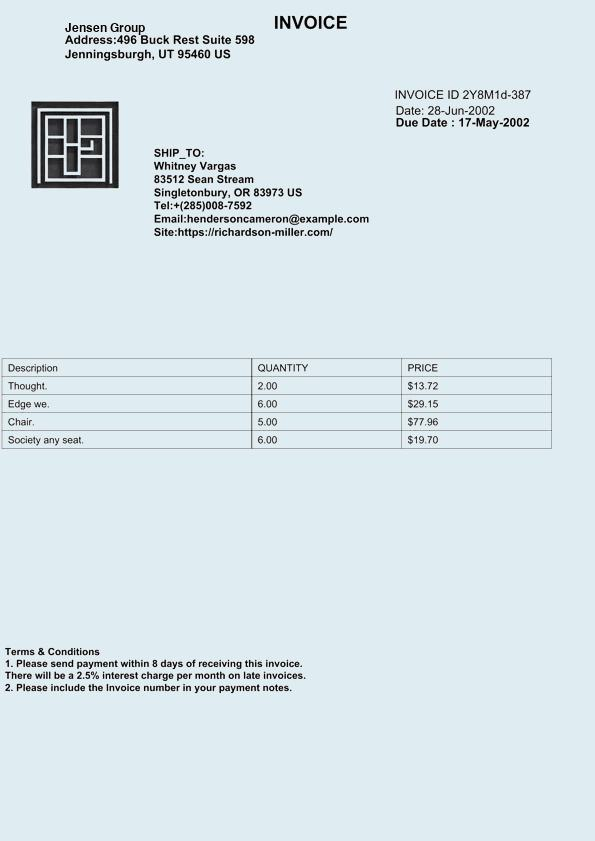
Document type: Invoice